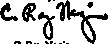
Signature of: ray nagin